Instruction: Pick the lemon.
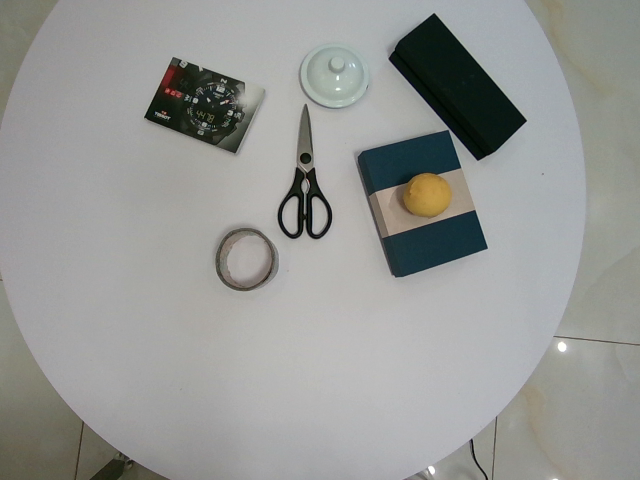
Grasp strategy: vertical